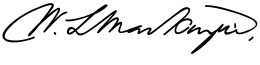
Signature of: william lyon mackenzie